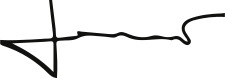
Signature of: joão noronha lopes